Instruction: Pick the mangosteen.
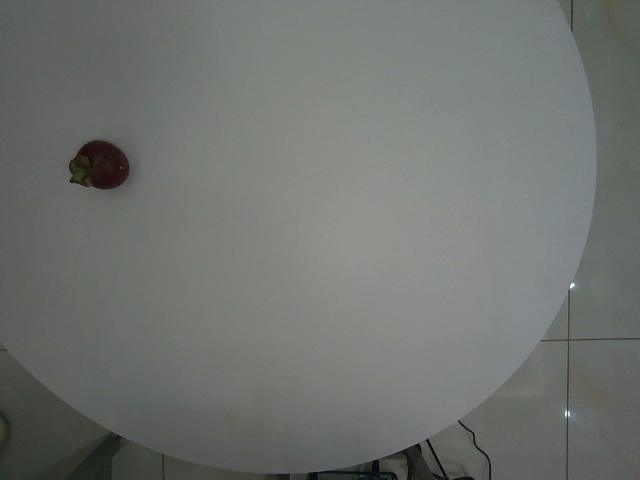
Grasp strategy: vertical